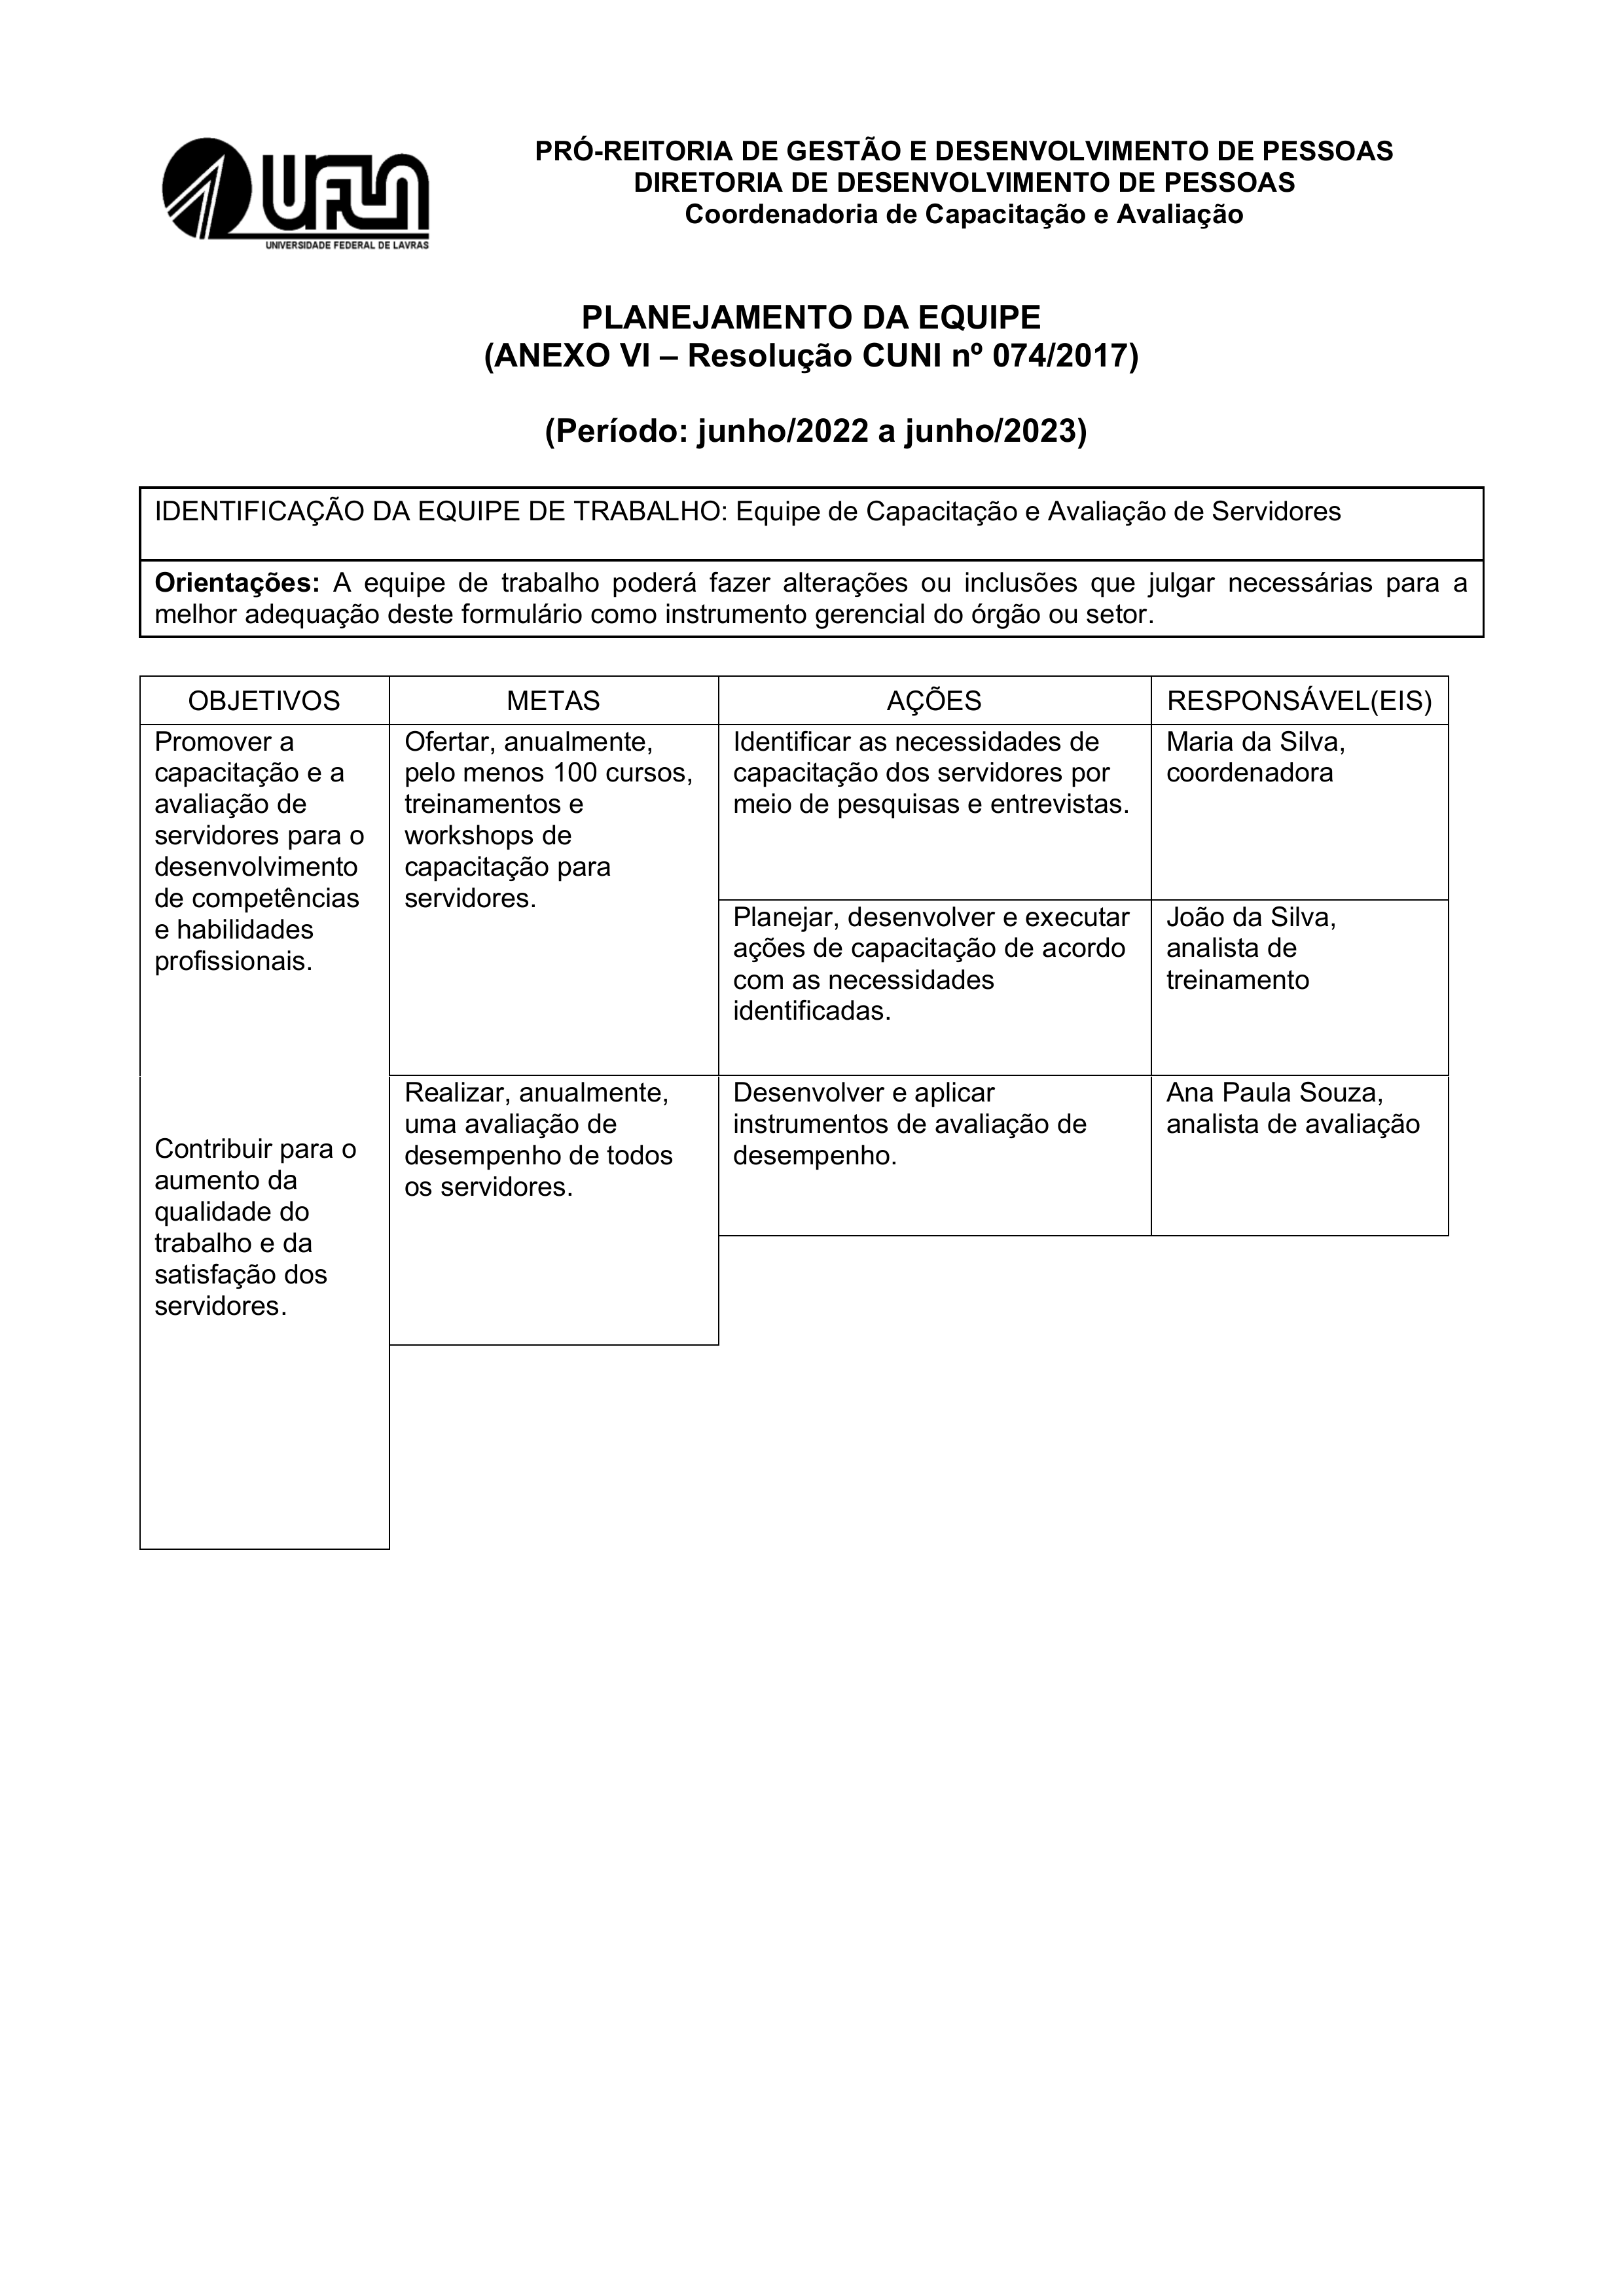
PRÓ-REITORIA DE GESTÃO E DESENVOLVIMENTO DE PESSOAS
UFLA
DIRETORIA DE DESENVOLVIMENTO DE PESSOAS
Coordenadoria de Capacitação e Avaliação
UNIVERSIDADE FEDERAL DE LAYRAS
PLANEJAMENTO DA EQUIPE
(ANEXO VI — Resolução CUNI nº 074/2017)
Período:
junho/2022 a junho/2023
(
)
IDENTIFICAÇÃO DA EQUIPE DE TRABALHO:
Equipe de Capacitação e Avaliação de Servidores
Orientações: A equipe de trabalho podera fazer alterações ou inclusões que julgar necessárias para a melhor adequação deste formulário como instrumento gerencial do órgão ou setor.
RESPONSÁVEL(EIS)
Maria da Silva, coordenadora
João da Silva, analista de treinamento
Ana Paula Souza, analista de avaliação
AÇÕES
Identificar as necessidades de capacitação dos servidores por meio de pesquisas e entrevistas.
Planejar, desenvolver e executar ações de capacitação de acordo com as necessidades identificadas.
Desenvolver e aplicar instrumentos de avaliação de desempenho.
OBJETIVOS
Promover a capacitação e a avaliação de servidores para o desenvolvimento de competências e habilidades profissionais.
Contribuir para o aumento da qualidade do trabalho e da satisfação dos servidores.
METAS
Ofertar, anualmente, pelo menos 100 cursos, treinamentos e workshops de capacitação para servidores.
Realizar, anualmente, uma avaliação de desempenho de todos os servidores.